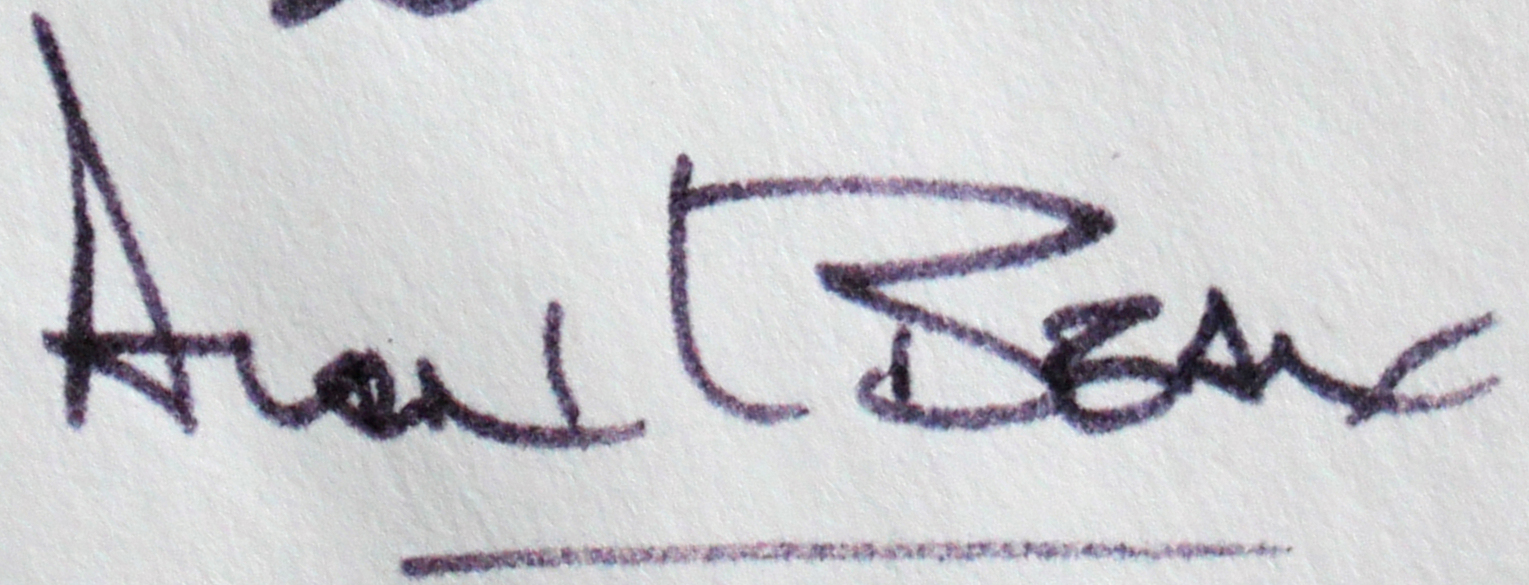
Signature of: alan bean